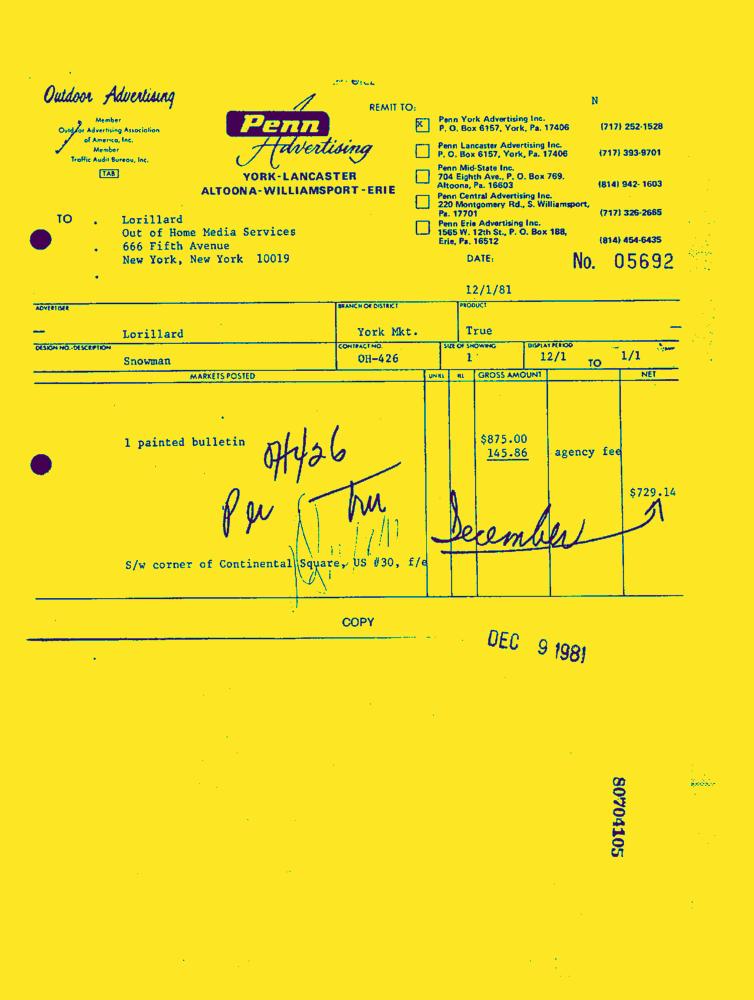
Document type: Invoice-Doc